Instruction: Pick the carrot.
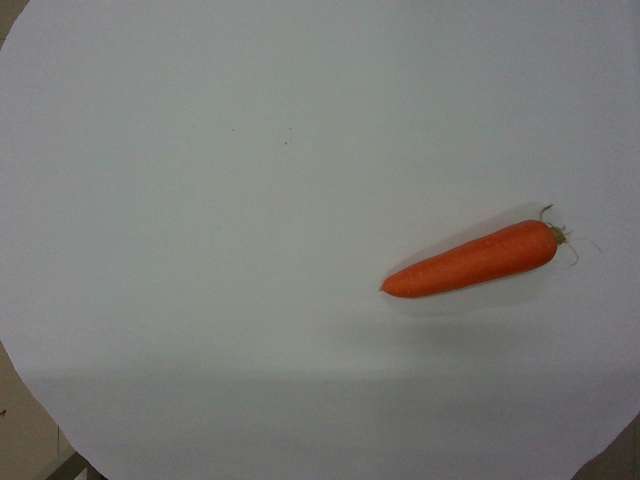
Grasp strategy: vertical